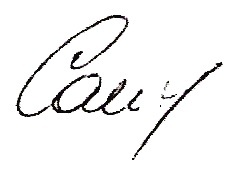
Signature of: sergey andreyev